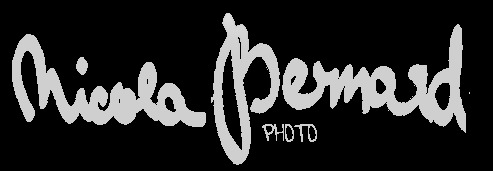
Signature of: nicola bernard